Patient: Female, age 56
This study was approved by the review boards of Jishuitan Hospital and Fourth Medical College of Peking University. Patient consent to this study was not required because the retrospective nature of the study. A 56-year-old woman was admitted to our hospital on July 1, 2015 because of intermittent fever and nonproductive cough for 2 weeks and exertional dyspnea and chest pain for 1 week. She described no chills, rigors, and night sweats. The patient developed abdominal pain and had mucus stools on April 20, 2015. Laboratory tests at a local clinic on May 20, 2015 showed leukocytes at 6.9x109/L with 67.9% neutrophils and 0.12% eosinophils. Her hemoglobin level was 129 g/L and platelet count was 276x109/L. The occult stool test was weakly positive. She started mesalazine 0.5 g three times a day for 6 weeks without a prescription. The patient began coughing on June 17, 2015 and also had fatigue and fever (as high as 39.4 C). Laboratory examinations revealed leukocytes at 12.75x109/L with 76.2% neutrophils and 6.9% eosinophils. Her hemoglobin level stood at 124 g/L and platelet count was 485x109/L. A chest radiograph and computed tomography (CT) scan showed minor peripheral patchy opacity in bilateral upper and mid lungs with a narrowed right costophrenic angle (Figure 1A and B). A 10-day course of intravenous levofloxacin and ceftazidine was administered, and the patient continued mesalazine. Nevertheless, the patient was still febrile. On June 24, 2015, the patient developed right chest pain and aggravating exertional dyspnea. She denied symptoms of palpitations and paroxysmal nocturnal dyspnea. She denied the use of tobacco products and had no occupational exposure to chemical fumes, including biomass fuel. The patient was allergic to penicillin and metronidazole. She had hypertension for 5 years, which was controlled by taking sustained release nifedipine. There was no family history of asthma.
Physical examination at admission showed a blood pressure of 117/70 mmHg, a pulse rate of 101 beats/min, a respiratory rate of 20 breaths/min, and a temperature of 37.4 C. No crackles were noted in both lungs. Clubbing, cyanosis, or peripheral edema was absent. Cardiovascular and abdominal examinations were unremarkable. Review of the systems was unremarkable for skin rashes, joint pain, and weight loss.
Laboratory investigations revealed leukocytes at 25.54x109/L with 67.4% neutrophils and 21.8% eosinophils. Her hemoglobin was 111 g/L and platelet count 593x109/L. Renal and liver function were normal, and no splenomegaly was noted. Chest radiograph showed progressing opacity predominantly in bilateral upper lungs (Figure 1C). Chest CT scan revealed bilateral patchy consolidations with interlobular septal thickening (Figure 1D and 1E). The single-breath diffusing capacity of the lung for carbon monoxide (DLco) was 46% of the predicted values. Transbronchial biopsy revealed chronic inflammation and exudation of fibrin (Figure 2A), and bronchoalveolar lavage fluid (BALF) showed 1x106 cells/mL with 18% macrophages, 22% neutrophils, 33% eosinophils, and 27% lymphocytes (Figure 2B). Bone marrow aspirate showed infiltration by mature eosinophils (Figure 2C), but the ratio of promyelocytes to their precursors was normal, and the percentage of eosinophils was 18, with normal morphology. Arterial blood gas analysis revealed a pH of 7.523, a partial pressure of carbon dioxide (pCO2) of 29.7 mmHg, a partial pressure of oxygen (pO2) of 59.5 mmHg, and a bicarbonate level of 23.2 mmol/L on room air. Tests for adenovirus, respiratory syncytial virus, seasonal influenza A and B, parainfluenza virus, Mycoplasma pneumoniae, Chlamydia, and Legionella pneumophila were negative. Tuberculin skin test and sputum and BALF tests for acid-fast bacilli excluded tuberculosis. Rheumatoid factor, antinuclear antibodies, anti-double-strand DNA antibody, antiextractable nuclear antigen antibodies, and antineutrophil cytoplasmic antibody were negative. C-reactive protein was at 191 mg/dL, erythrocyte sedimentation rate was at 65 mm/h, and immunoglobulin E was at >100 IU/mL. Colonoscopy at 2 weeks after admission demonstrated focal erythema, erosions, and edematous swollen mucosa in the rectum.
Mesalazine-induced eosinophilic pneumonia was diagnosed, and mesalazine was discontinued. Currently, there is no consensus for the use of corticosteroid therapy for mesalazine-induced eosinophilic pneumonia, and our patient was not given corticosteroids. Besides, four out of nine reported cases also recovered without corticosteroid therapy. The patient improved in symptoms, and 4 weeks after cessation of mesalazine, she was discharged. CT scan showed bilateral ground glass opacity (Figure 1E). At 5 weeks of follow-up after discharge, the patient was asymptomatic with a normalized eosinophil count (Figure 3). Spirometry continued to show a restrictive defect and a reduced DLco (44%) (Table 1), but the patient felt no apparent exertional dyspnea after discharge.
Keywords: colitis, eosinophil, mesalazine, pneumonia
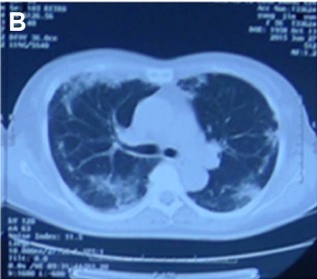
Image caption: Radiologic features of eosinophilic pneumonia in a 56-year-old woman who took mesalazine for suspected ulcerative colitis. bilateral patchy consolidations with interlobular septal thickening in both lungs on CT scan (July 15, 2015).